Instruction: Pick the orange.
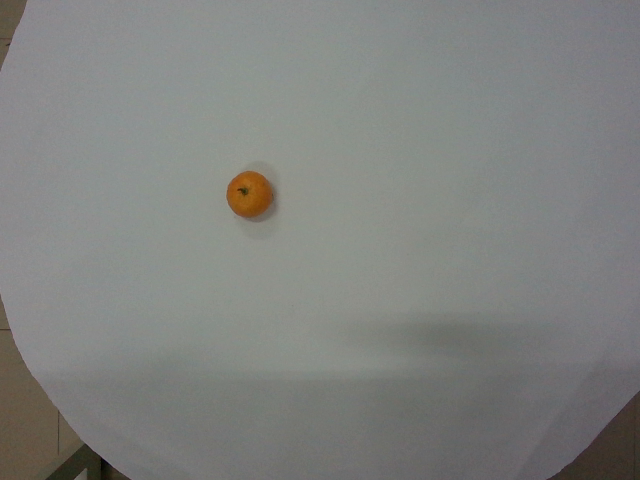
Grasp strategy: vertical